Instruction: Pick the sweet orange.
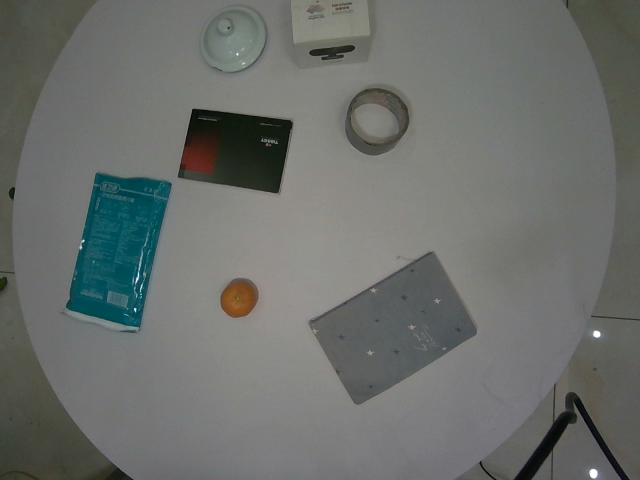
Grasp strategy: vertical